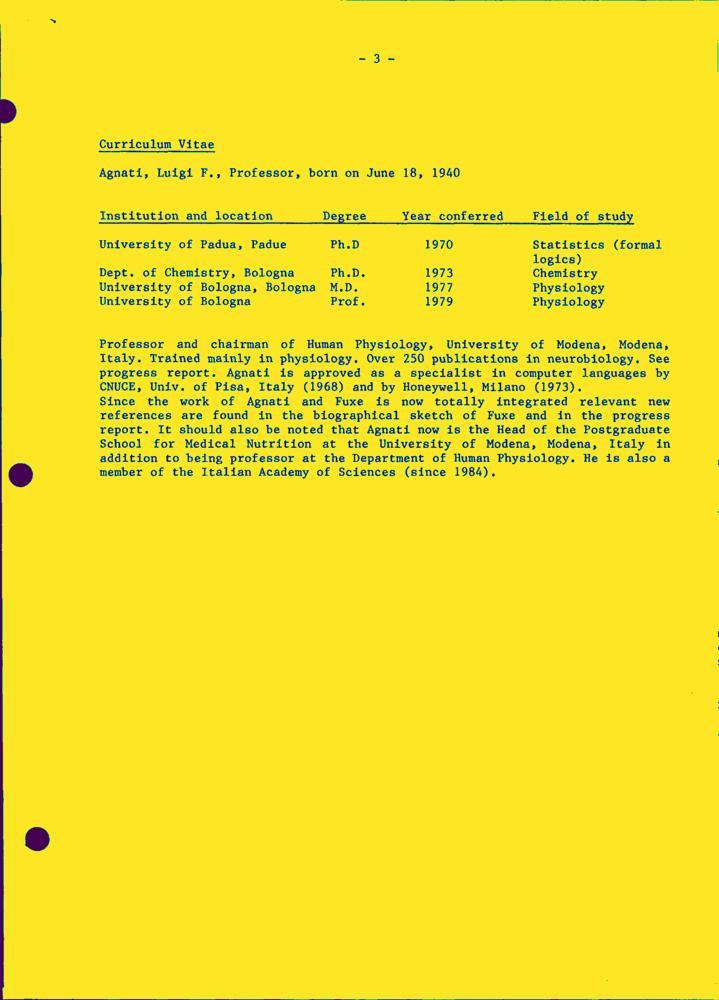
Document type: Resume-Doc